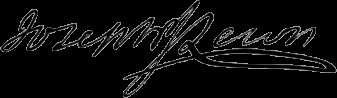
Signature of: joseph j lewis